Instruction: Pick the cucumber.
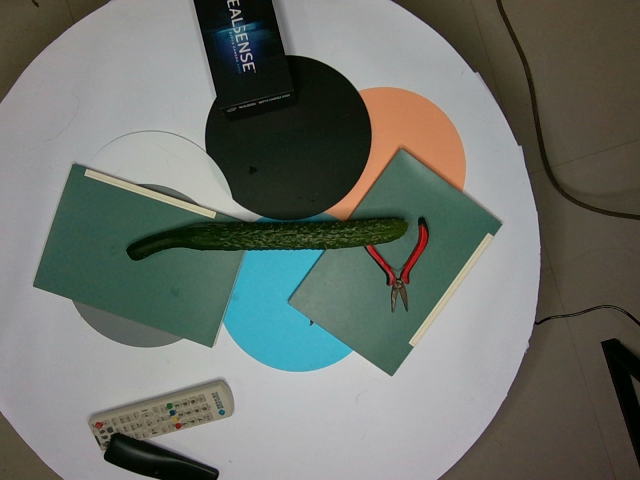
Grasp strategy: vertical